Question: Which state is mentioned in the document?
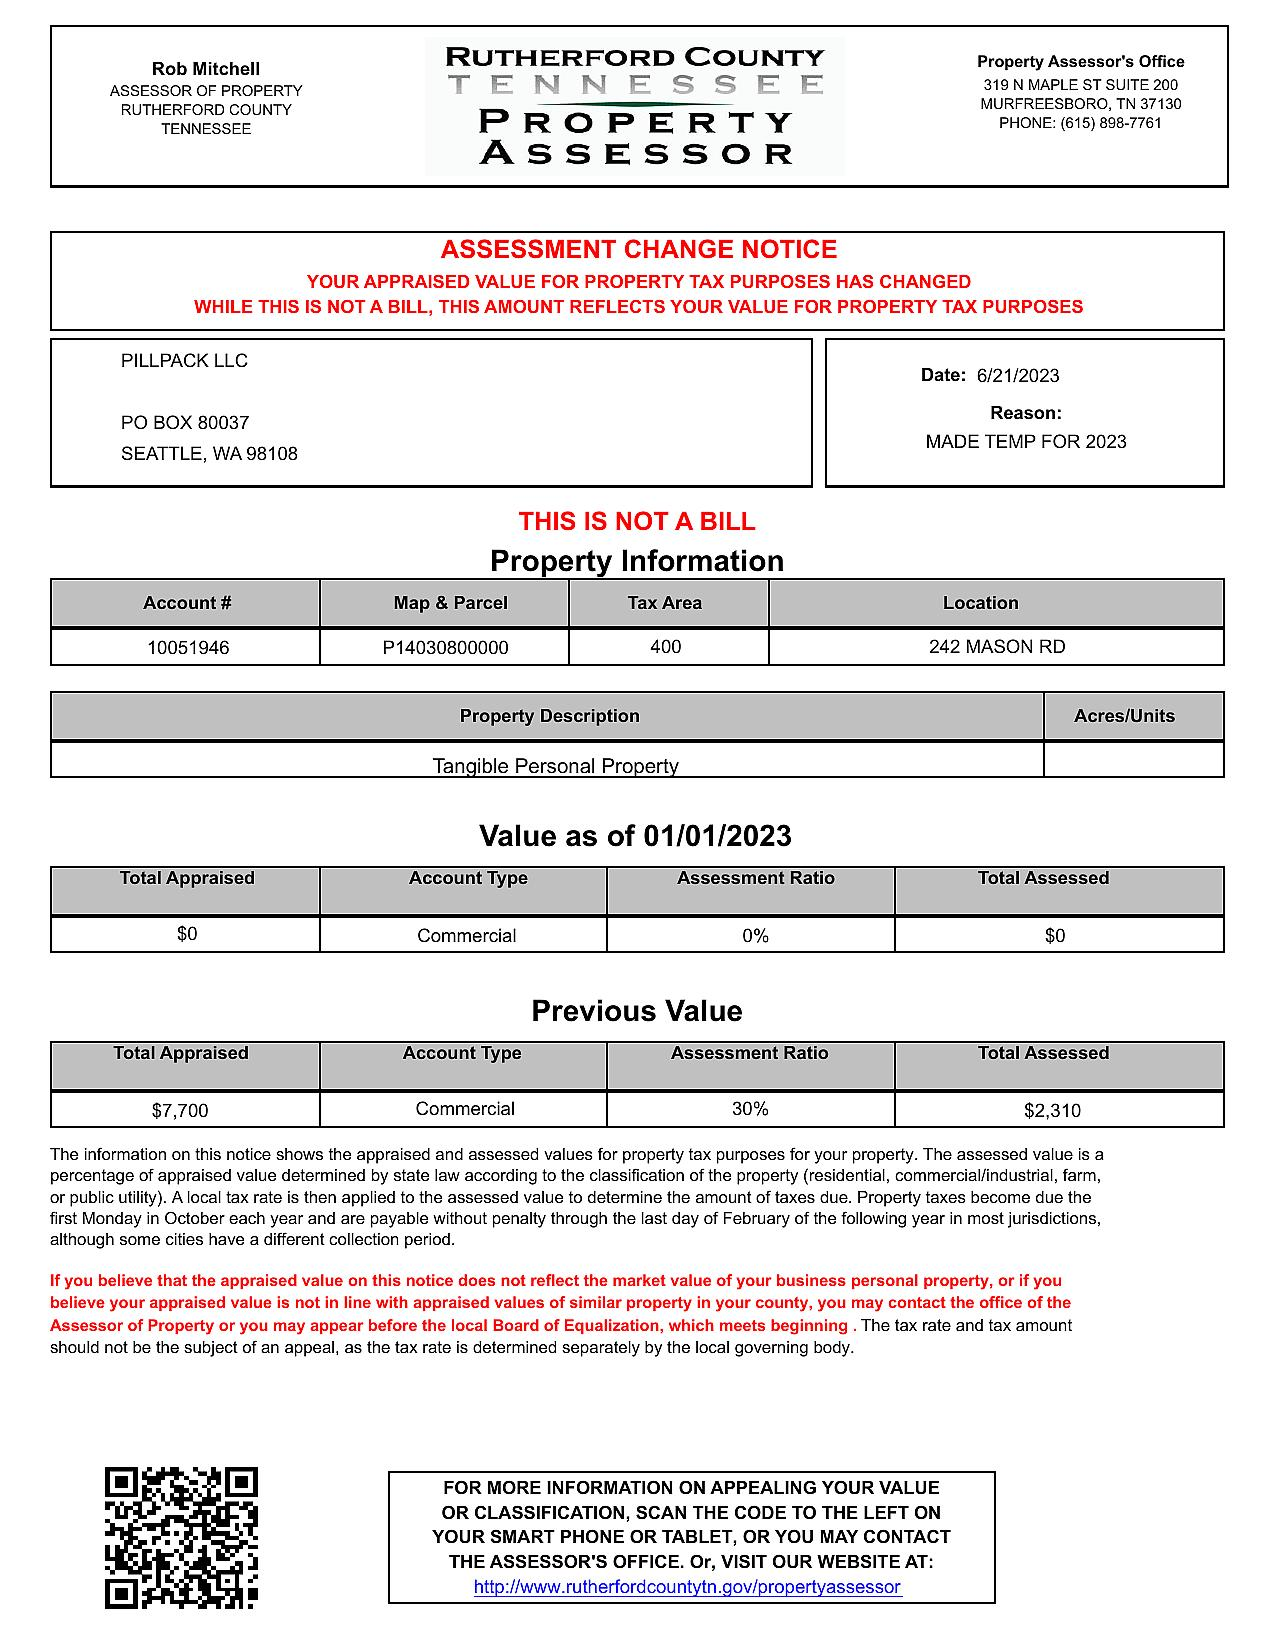
Answer: "TENNESSEE"